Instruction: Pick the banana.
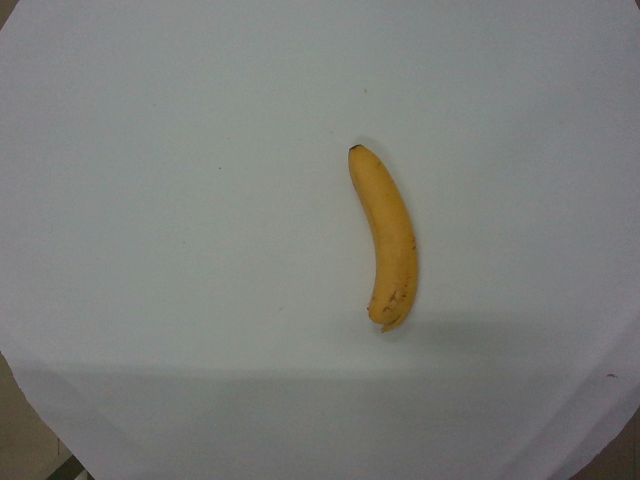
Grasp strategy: vertical